Patient: Female, age 12
A girl aged 12 years was hospitalized after eight months of unsuccessful treatment for disseminated pulmonary rifampin resistant tuberculosis (RR-TB) to determine further treatment tactics. A household contact with the father, who was ill with TB since 2016, was established; drug susceptibility data were absent. The girl was diagnosed with TB in December 2018 at the referral to a health facility with complaints of high temperature (39  S), expectoration, and weakness. Plain chest X-ray revealed infiltrative changes with cavities in the upper lobe of the left lung with multiple dissemination foci into both lungs. Ziehl-Neelsen sputum smear microscopy result was positive. The Xpert  MTB/RIF assay determined resistance to rifampin. Chemotherapy was administered as follows: AmZELfx - three months; ZELfxEto - five months. The treatment outcome: a positive sputum smear result by microscopy, lack of positive X-ray dynamics. The BACTEC MGIT-960 detected growth of mycobacteria in culture.
Multidrug resistance (MDR) of M. tuberculosis was established with the following spectrum: isoniazid, rifampin, ethambutol, pyrazinamide, ethionamide, levofloxacin, moxifloxacin, para-aminosalicylic acid (HREZEtoLfxMfxPAS). Susceptibility to amikacin, capreomycin, cycloserine, linezolid, bedaquiline (AmCmCsLzdBdq) was preserved. Chest computed tomography (CT) showed the presentations of disseminated pulmonary TB (Fig. 1). Considering the prior treatment failure due to drug resistance and severity of the disease, we used a personalized chemotherapy regimen (AmCsLzdBdq) adapted to the specific case. The chemotherapy regimen contained bedaquiline, which was a new drug with age restrictions for that moment: age 18 years or above. We obtained an informed consent for bedaquiline use from the patient's father. Amikacin was withdrawn after three months due to the toxic reaction (sensorineural hearing loss), and the treatment was continued with CsLzdBdq. We used three courses of bedaquiline due to life-saving considerations. Sputum conversion was observed after one month. Chest CT after 18 months of treatment showed significant resolution of infiltrates and dissemination foci in S 1, 2 of the left lung, cavity closure (Fig. 2). We did not observe cardiotoxic effects of the prolonged use of bedaquiline (the QTs interval did not change during the whole treatment course).
Keywords: bedaquiline, children, mdr-tb, pulmonary tb, treatment
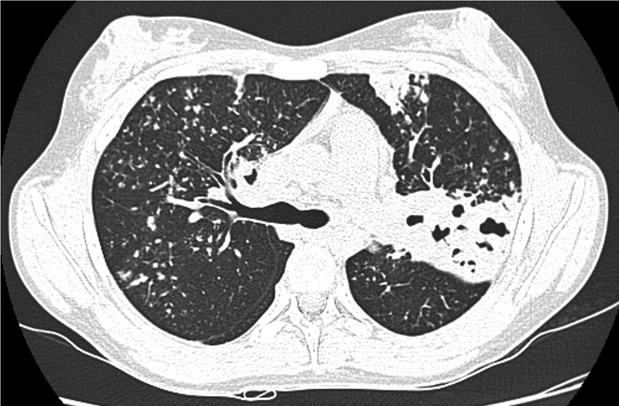
Image caption: A fragment of the chest CT image after 18-month bedaquiline-containing chemotherapy: residual changes after disseminated pulmonary TB in the form of single small solid foci in both lungs.